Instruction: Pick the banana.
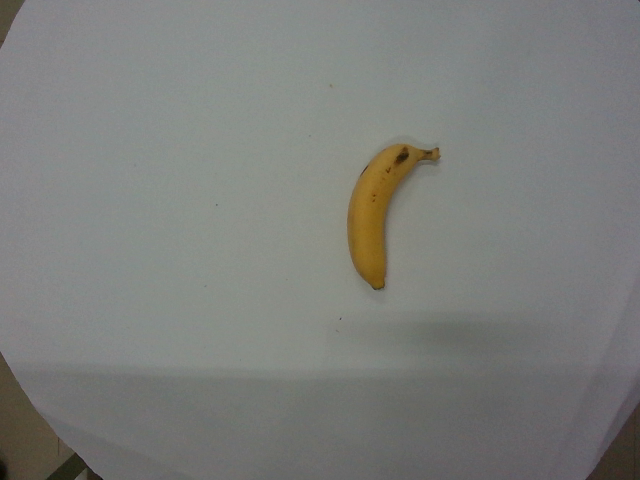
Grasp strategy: vertical